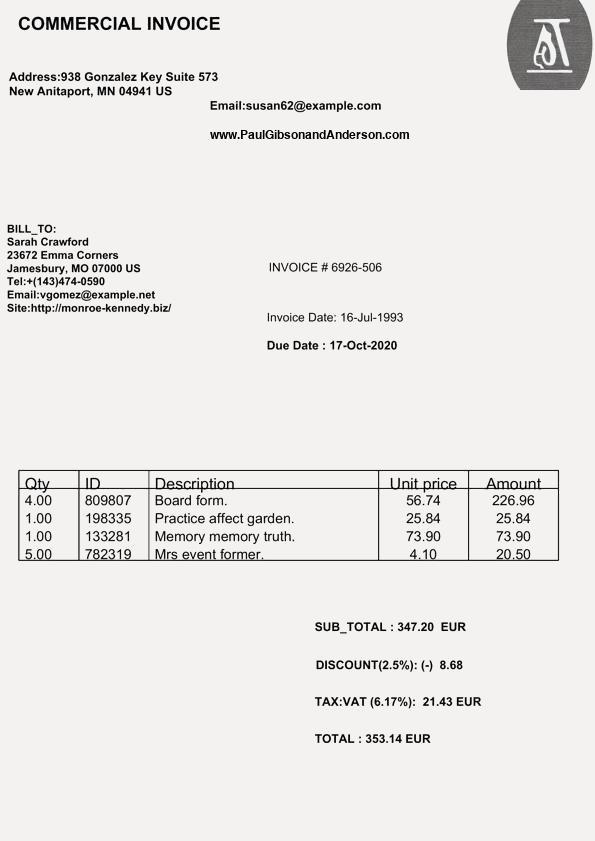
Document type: Invoice